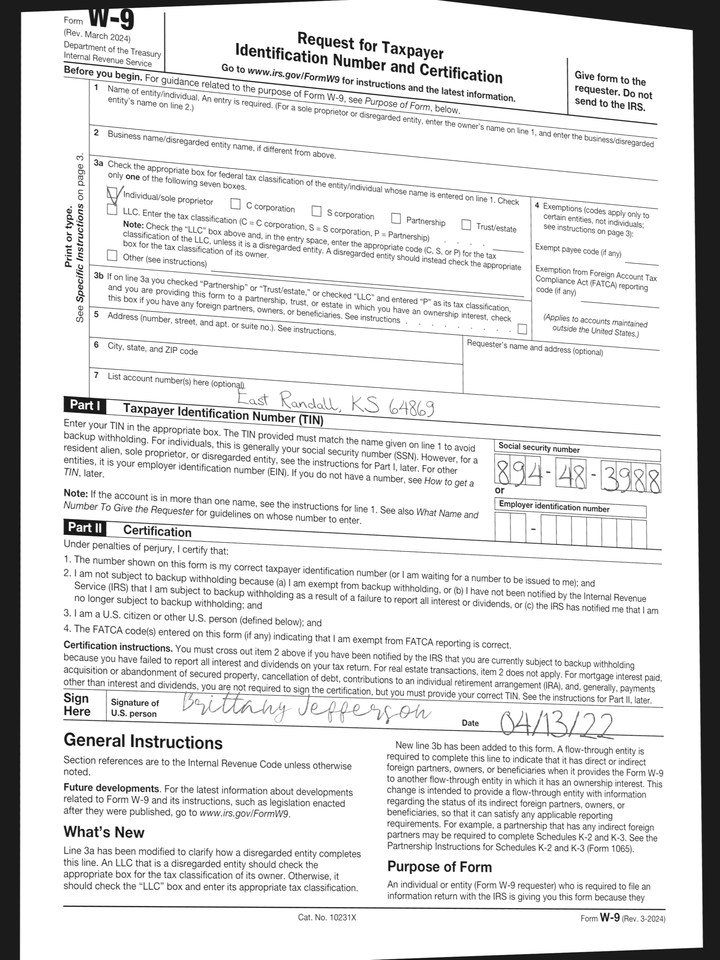
adr2: East Randall, KS 64869
cbx: yes
ssn: 894483988
sdt: 04/13/22